Question: How is the history relevant to the case?
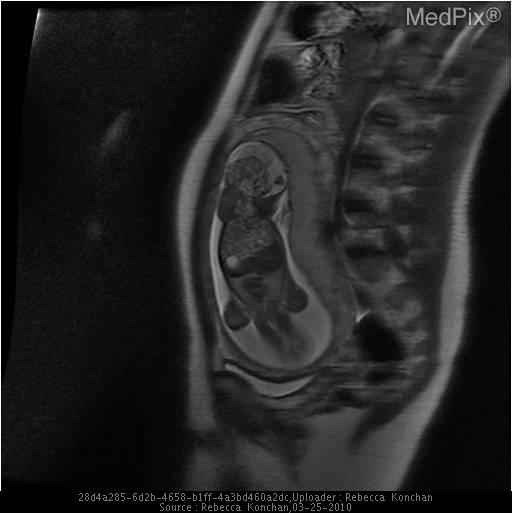
Answer: The patient's history of The patient is a 20 year-old G1P0 woman with no significant past medical history noted to have an abnormality on routine ultrasound at 20 weeks gestational age.  The patient now presents for follow-up fetal MRI. is key in understanding the case.